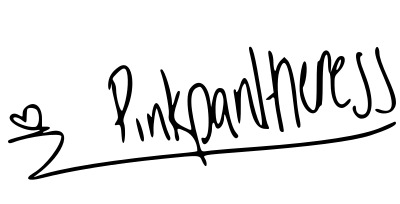
Signature of: pinkpantheress